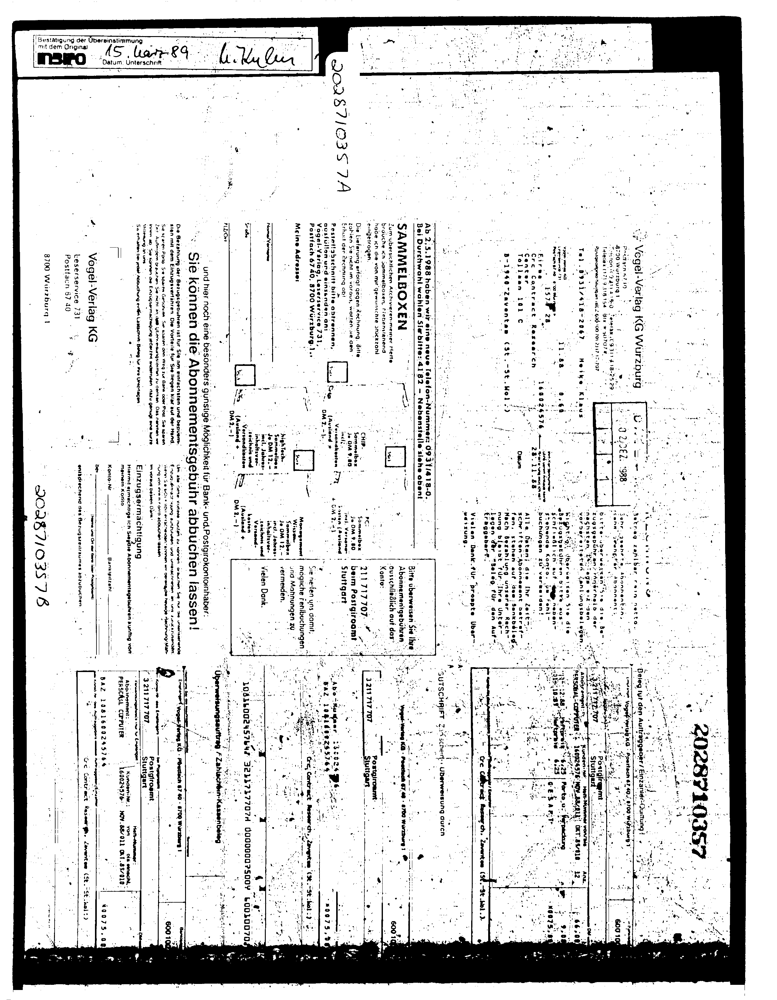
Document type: Invoice